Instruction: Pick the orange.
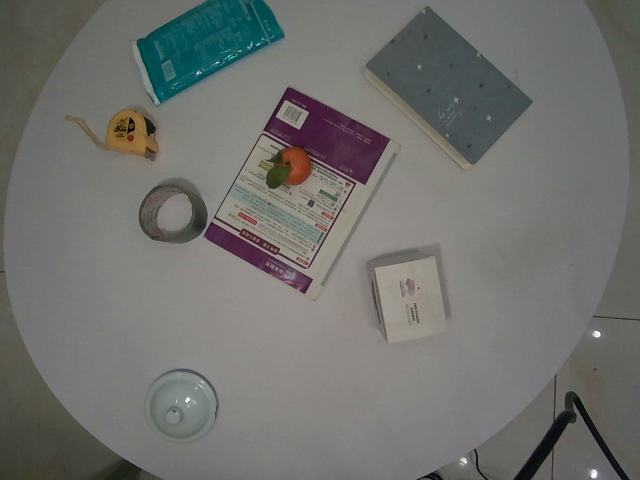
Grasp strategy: vertical